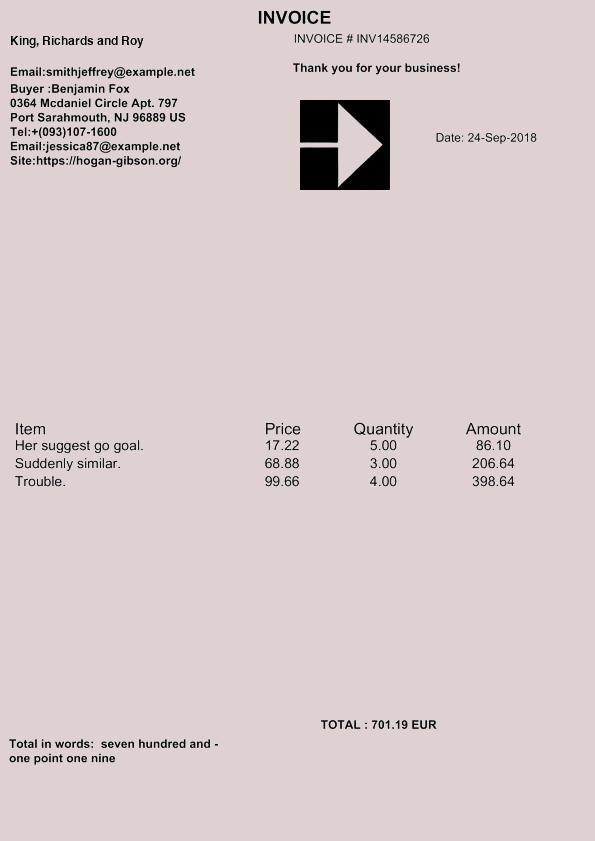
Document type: Invoice